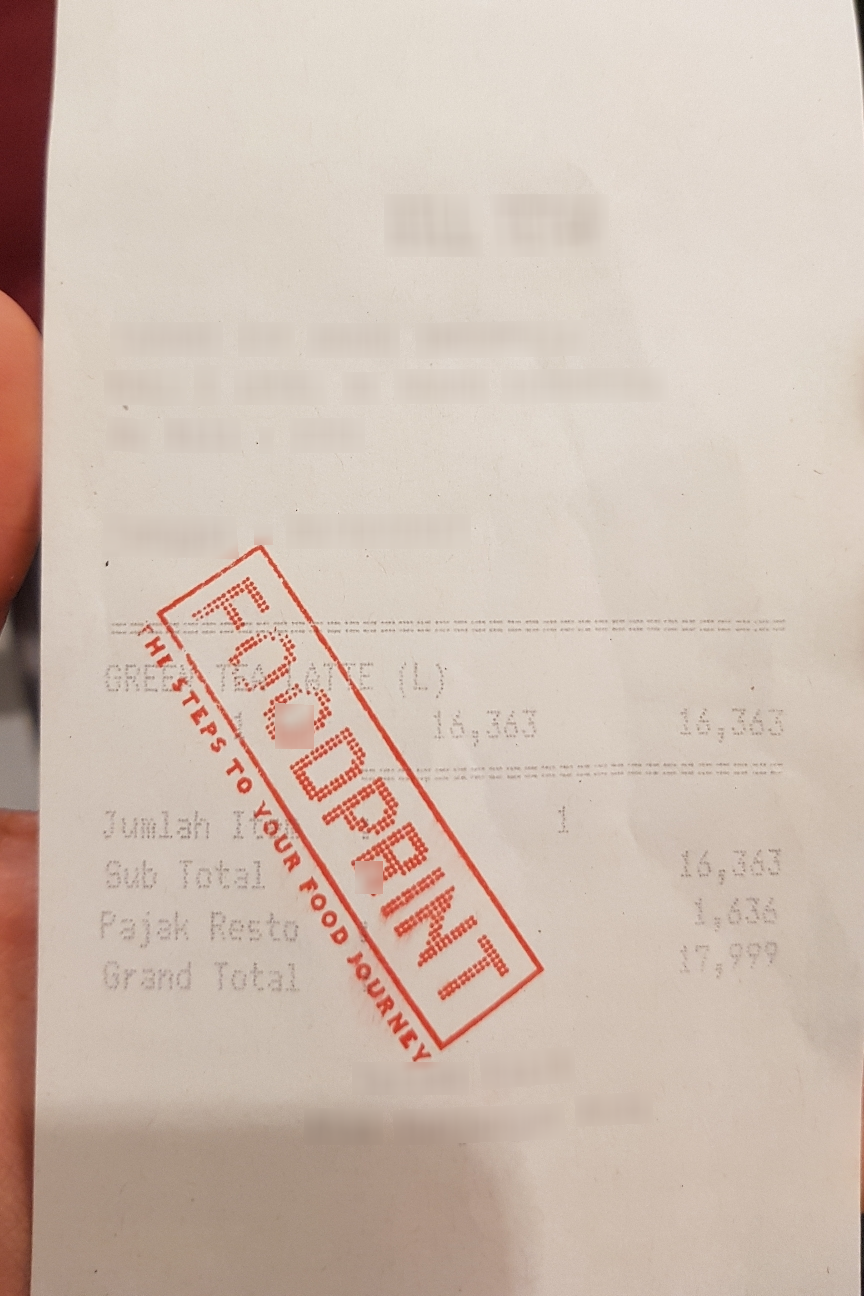
Number of items: 4
Subtotal: 16,363
Tax: 1,636
Total: 17,999
OCR text regions:
text: GREEN
text: TEA
text: LATTE
text: (L)
text: 16,363
text: 16,363
text: 1
text: Sub
text: Total
text: 16,363
text: Pajak
text: Resto
text: 1,636
text: Grand
text: Total
text: 17,999
text: Jumlah
text: Item
text: 1